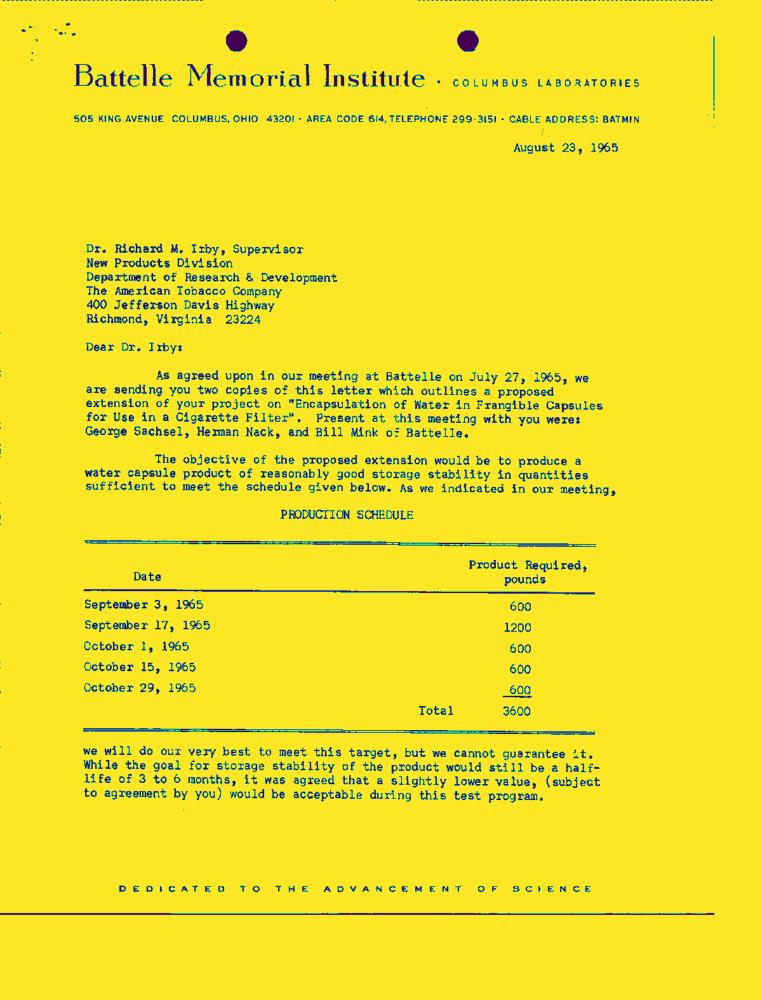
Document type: Letter-Doc